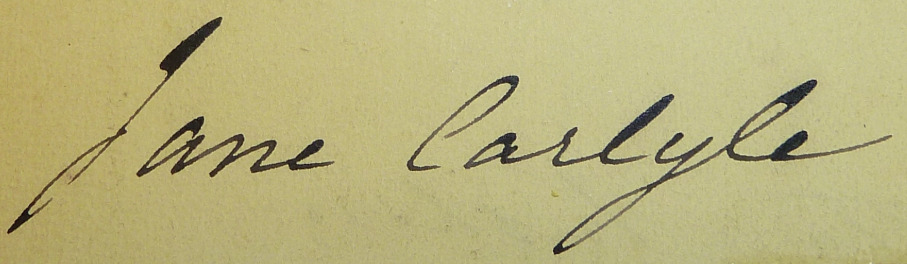
Signature of: jane welsh carlyle